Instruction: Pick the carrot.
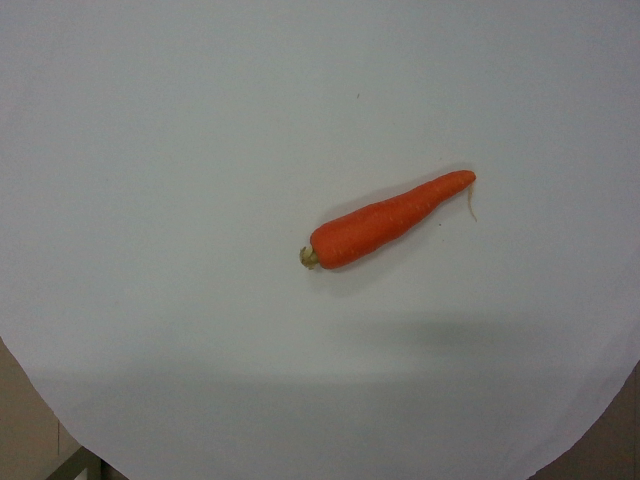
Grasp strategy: vertical